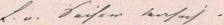
Signature of: leopold von sacher masoch